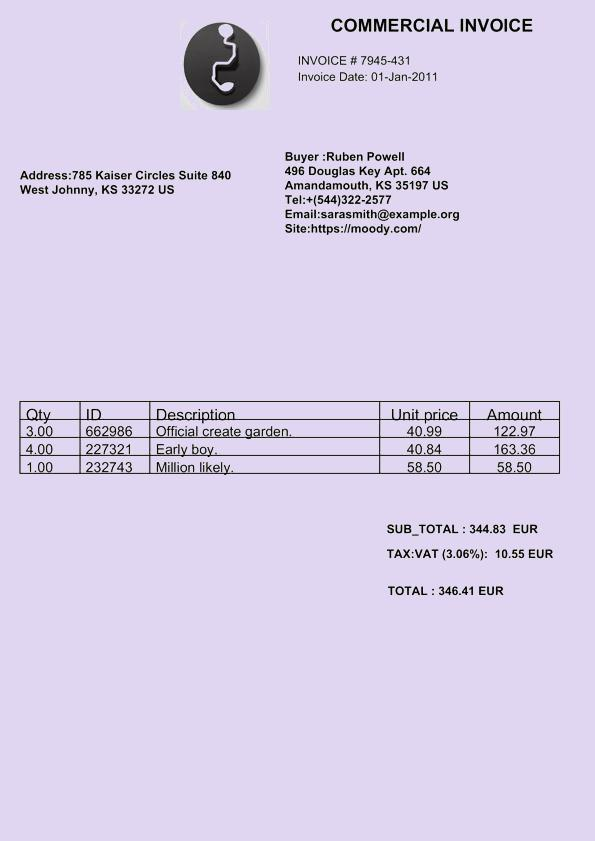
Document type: Invoice